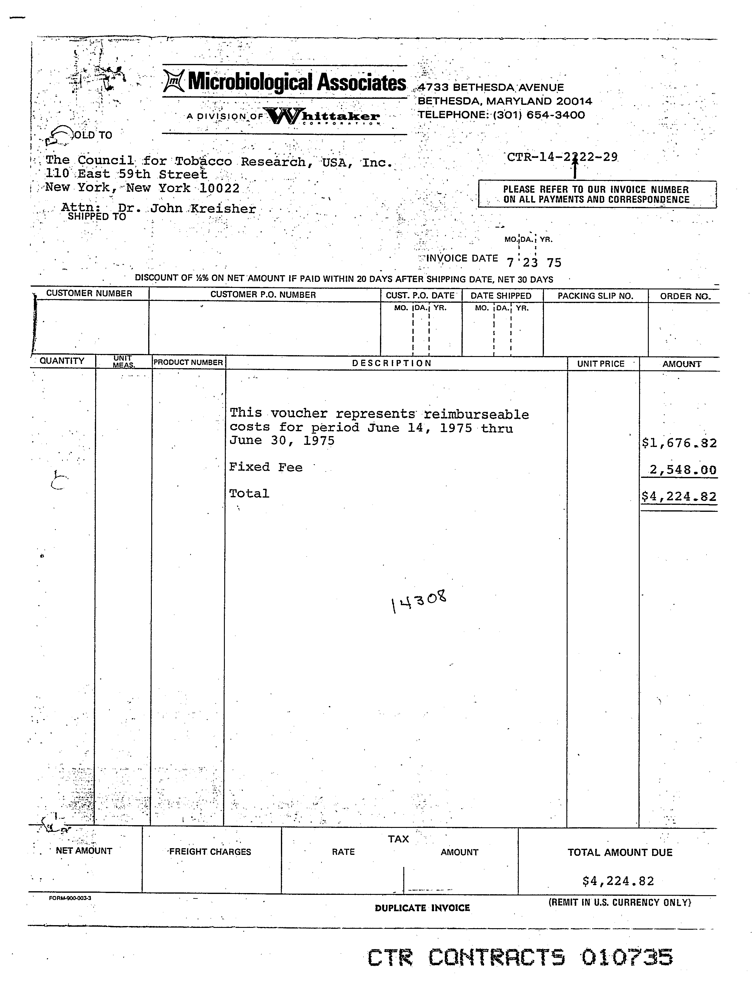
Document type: Invoice